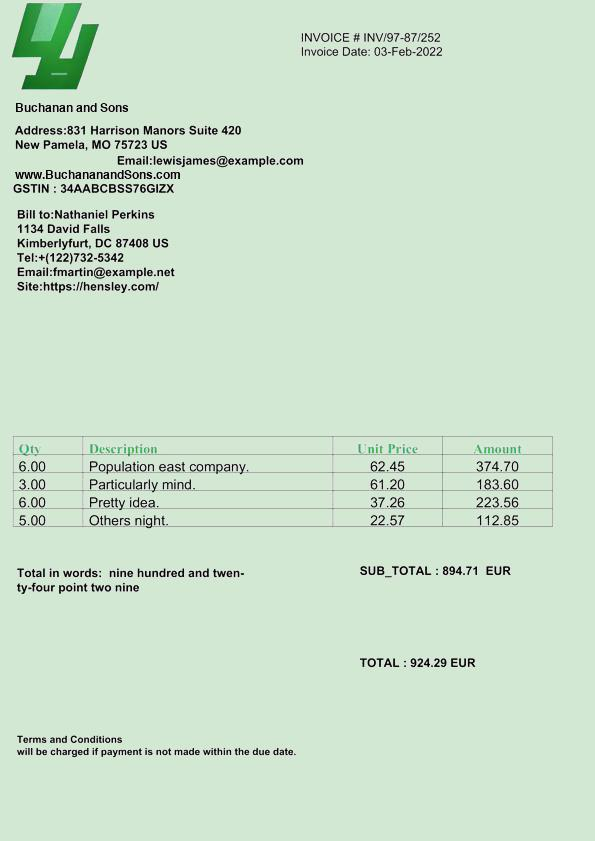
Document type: Invoice